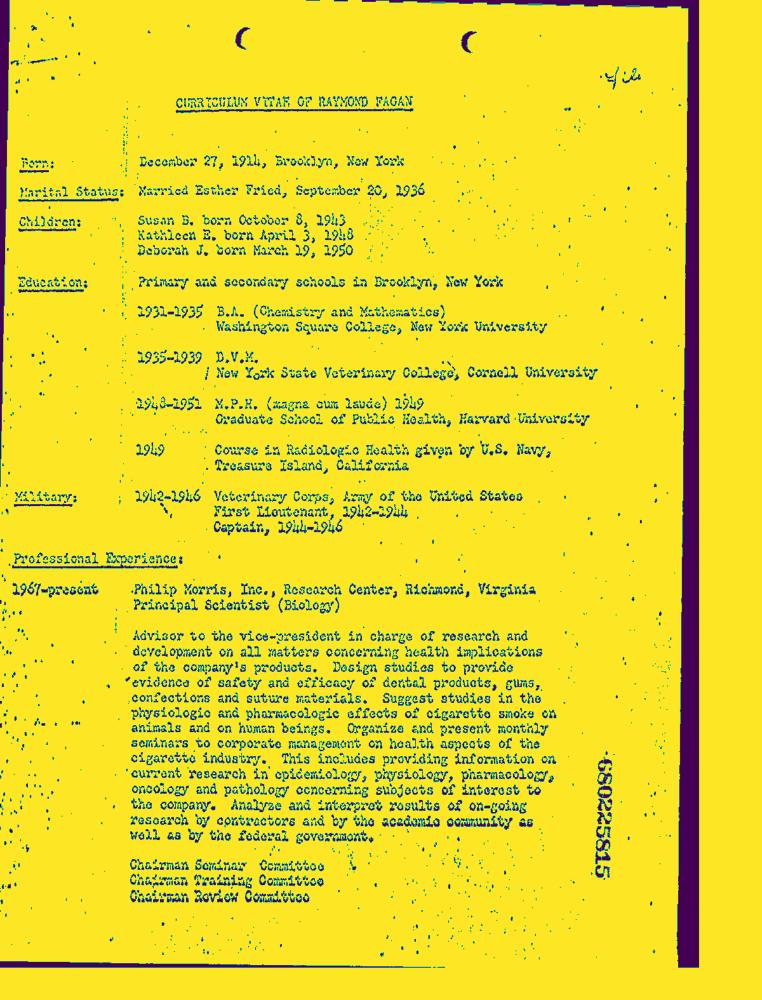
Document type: Resume-Doc